Question: What type of tax is indicated in the document, personal property or real estate?
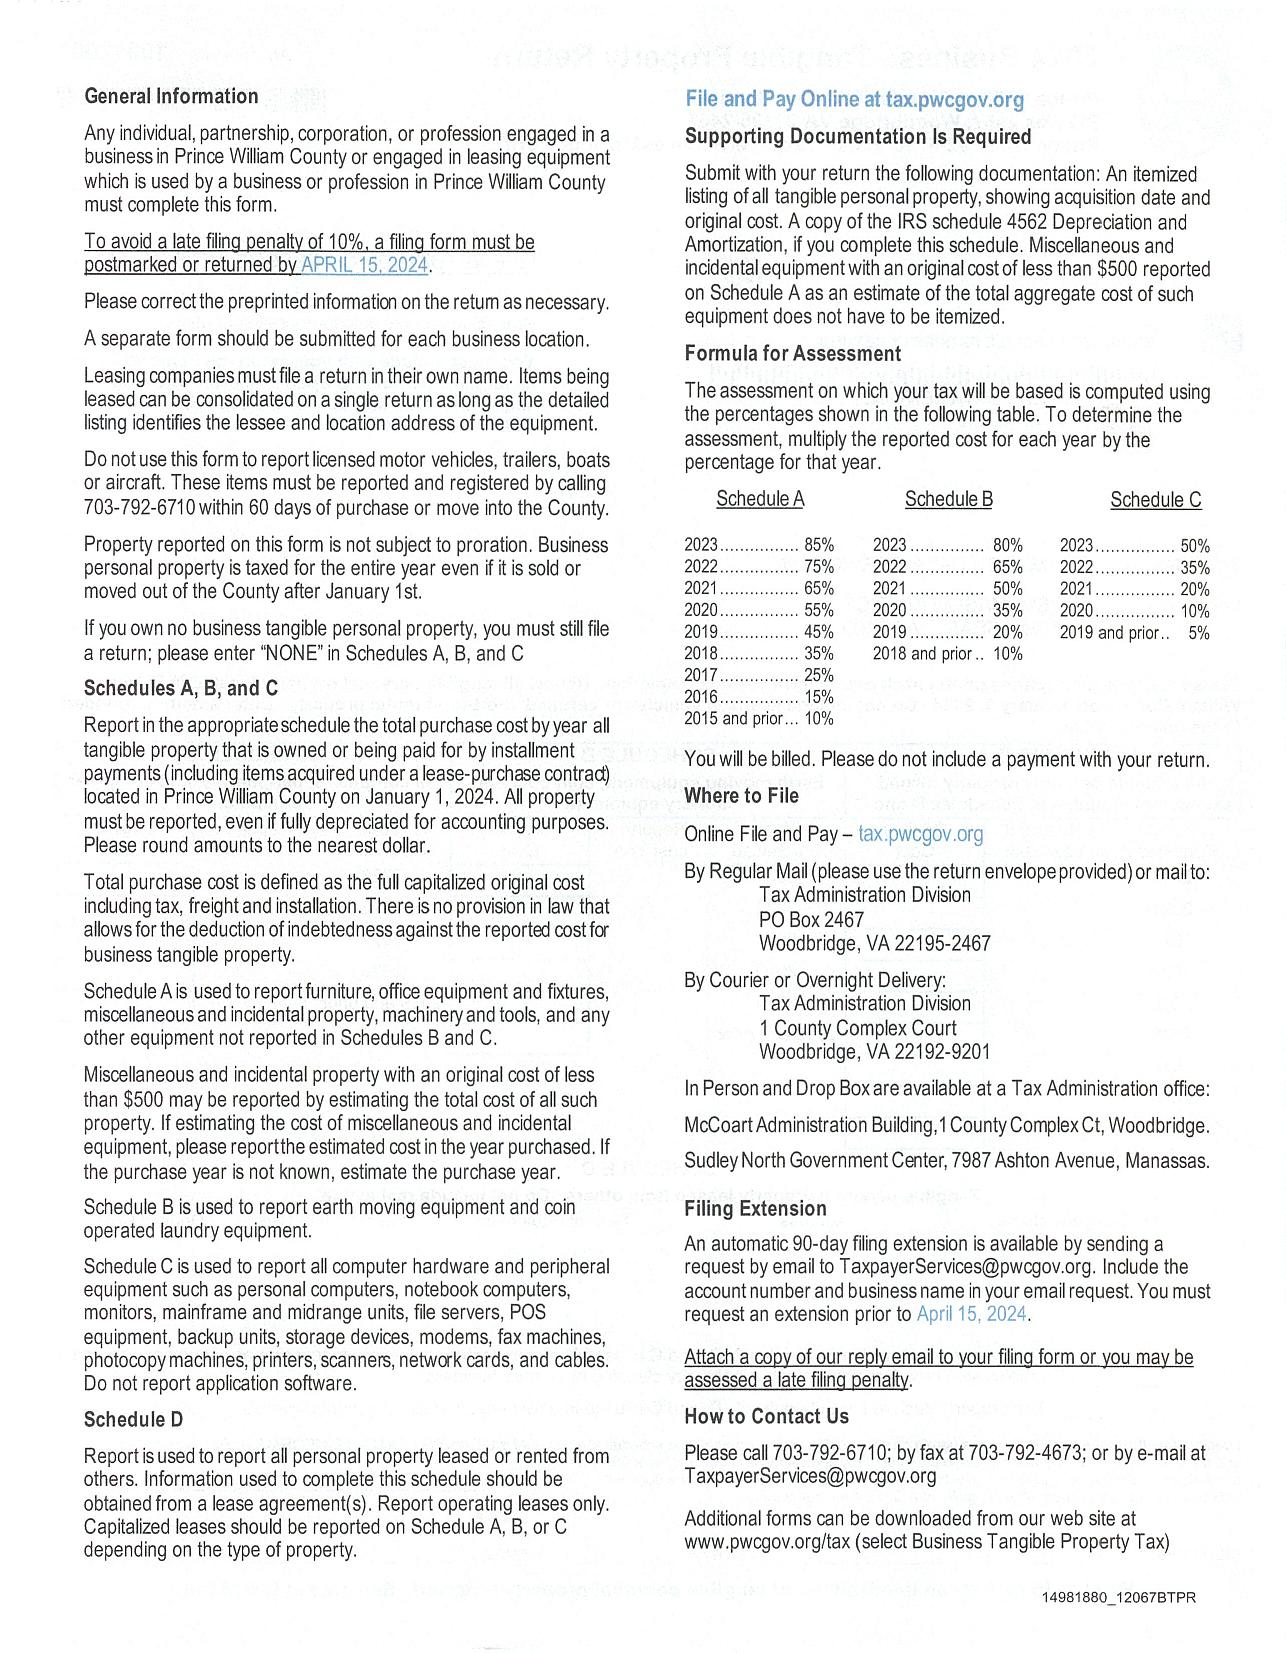
Answer: "Personal Property Tax"